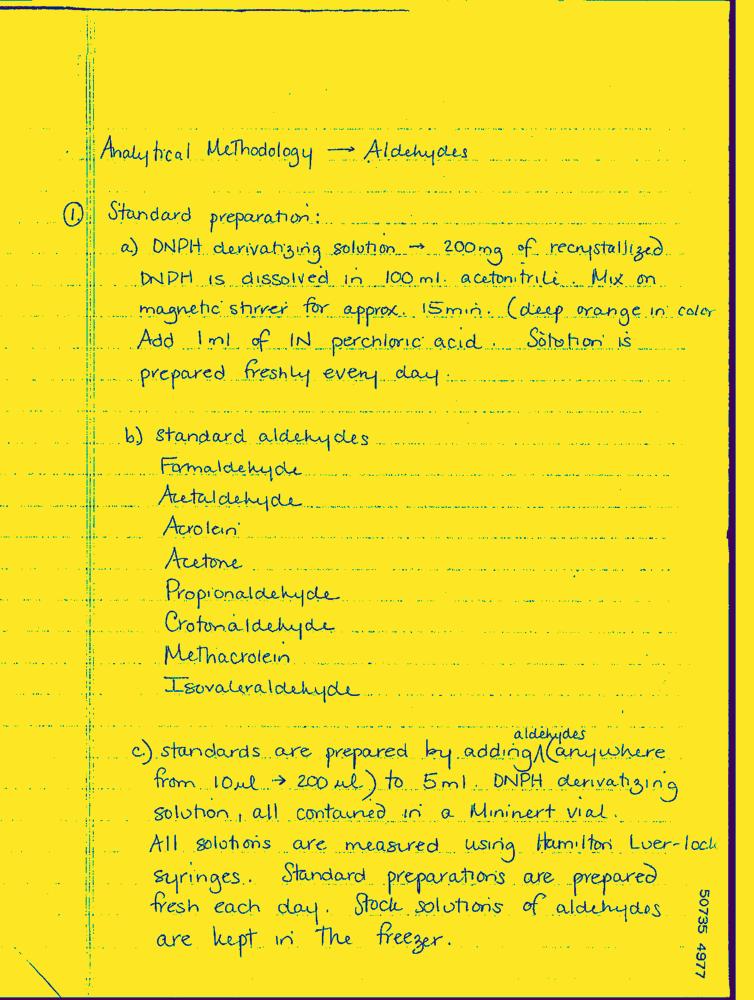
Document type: Hand-Written